Question: What do the imaging results show?
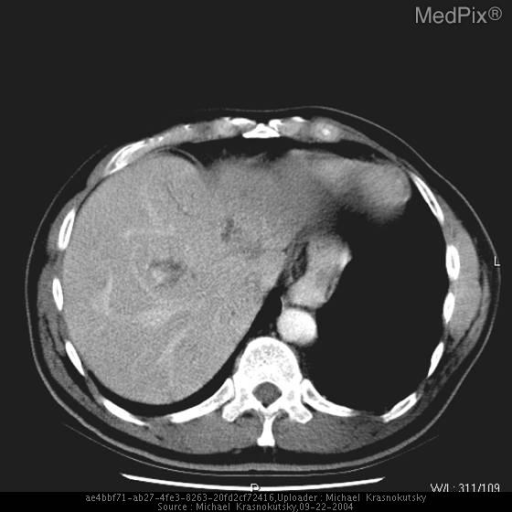
Answer: The imaging shows Axial CT images after administration of intravenous contrast demonstrate a mass in the head of the pancreas with dilated pancreatic ducts.  A more superior image through the liver shows dilated intrahepatic biliary tree secondary to obstruction of the common bile duct by pancreatic mass Axial CT image after administration of intravenous contrast throught the liver demonstrates areas of low (fluid) density within the liver representing dilated intrahepatic biliary ducts.  This is secondary common bile duct being obstructed by the pancreatic mass..